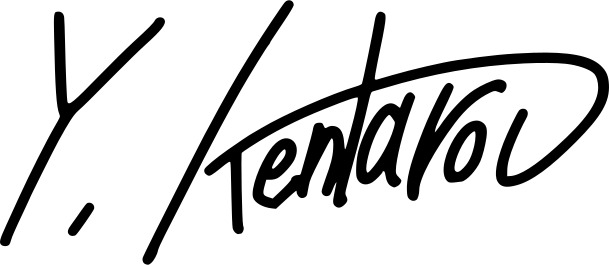
Signature of: kentaro yabuki